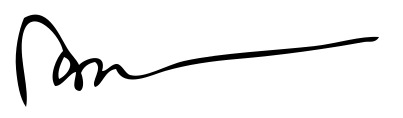
Signature of: v p singh